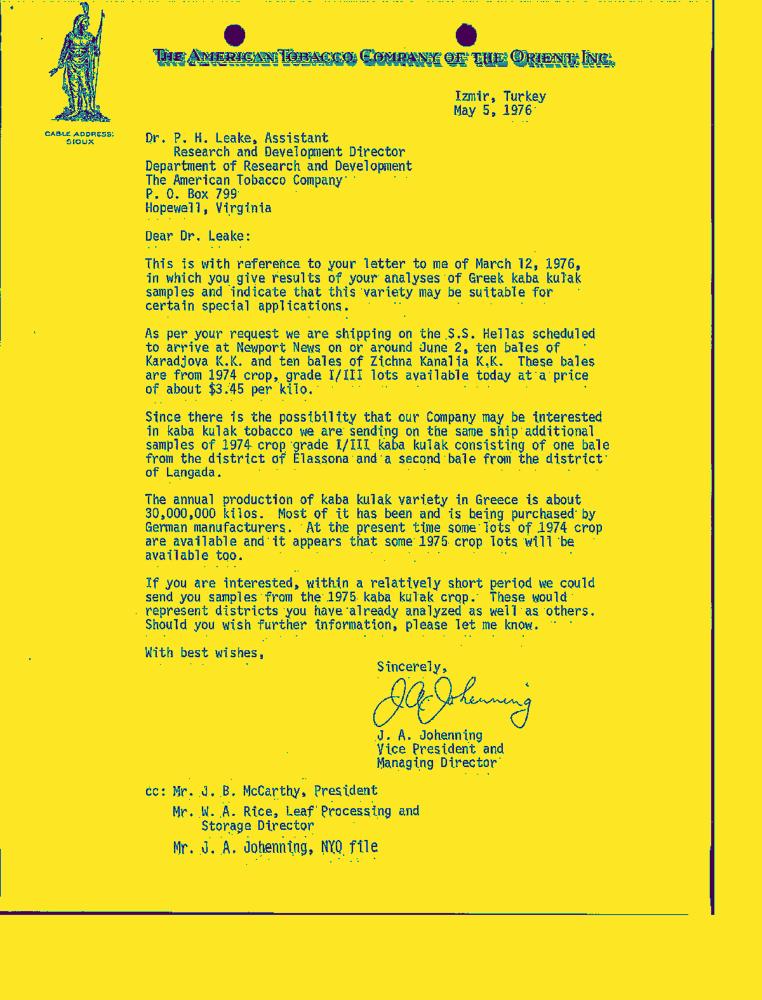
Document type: Letter-Doc